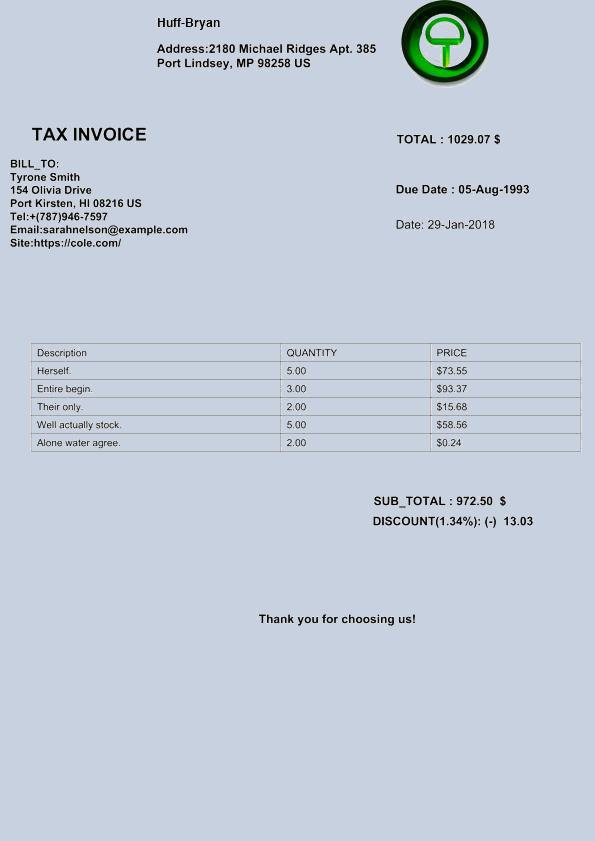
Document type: Invoice